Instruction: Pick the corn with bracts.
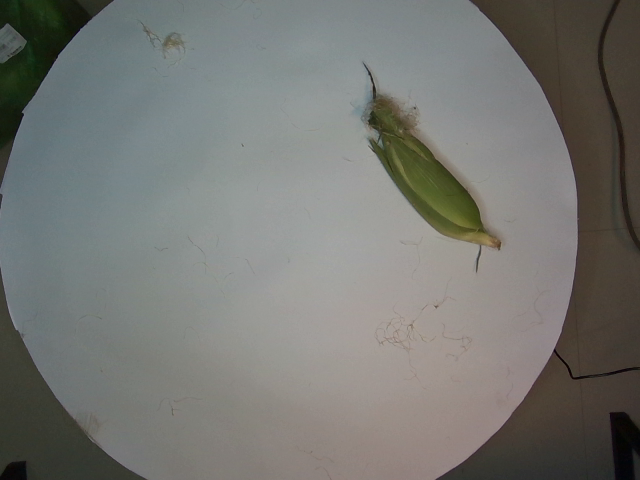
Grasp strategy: vertical